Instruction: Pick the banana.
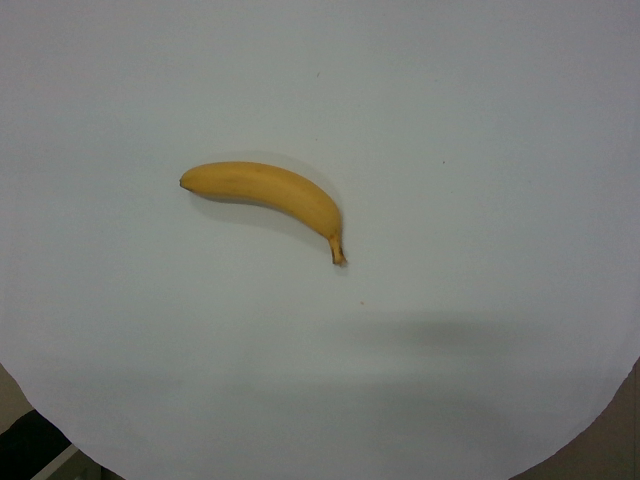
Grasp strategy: vertical